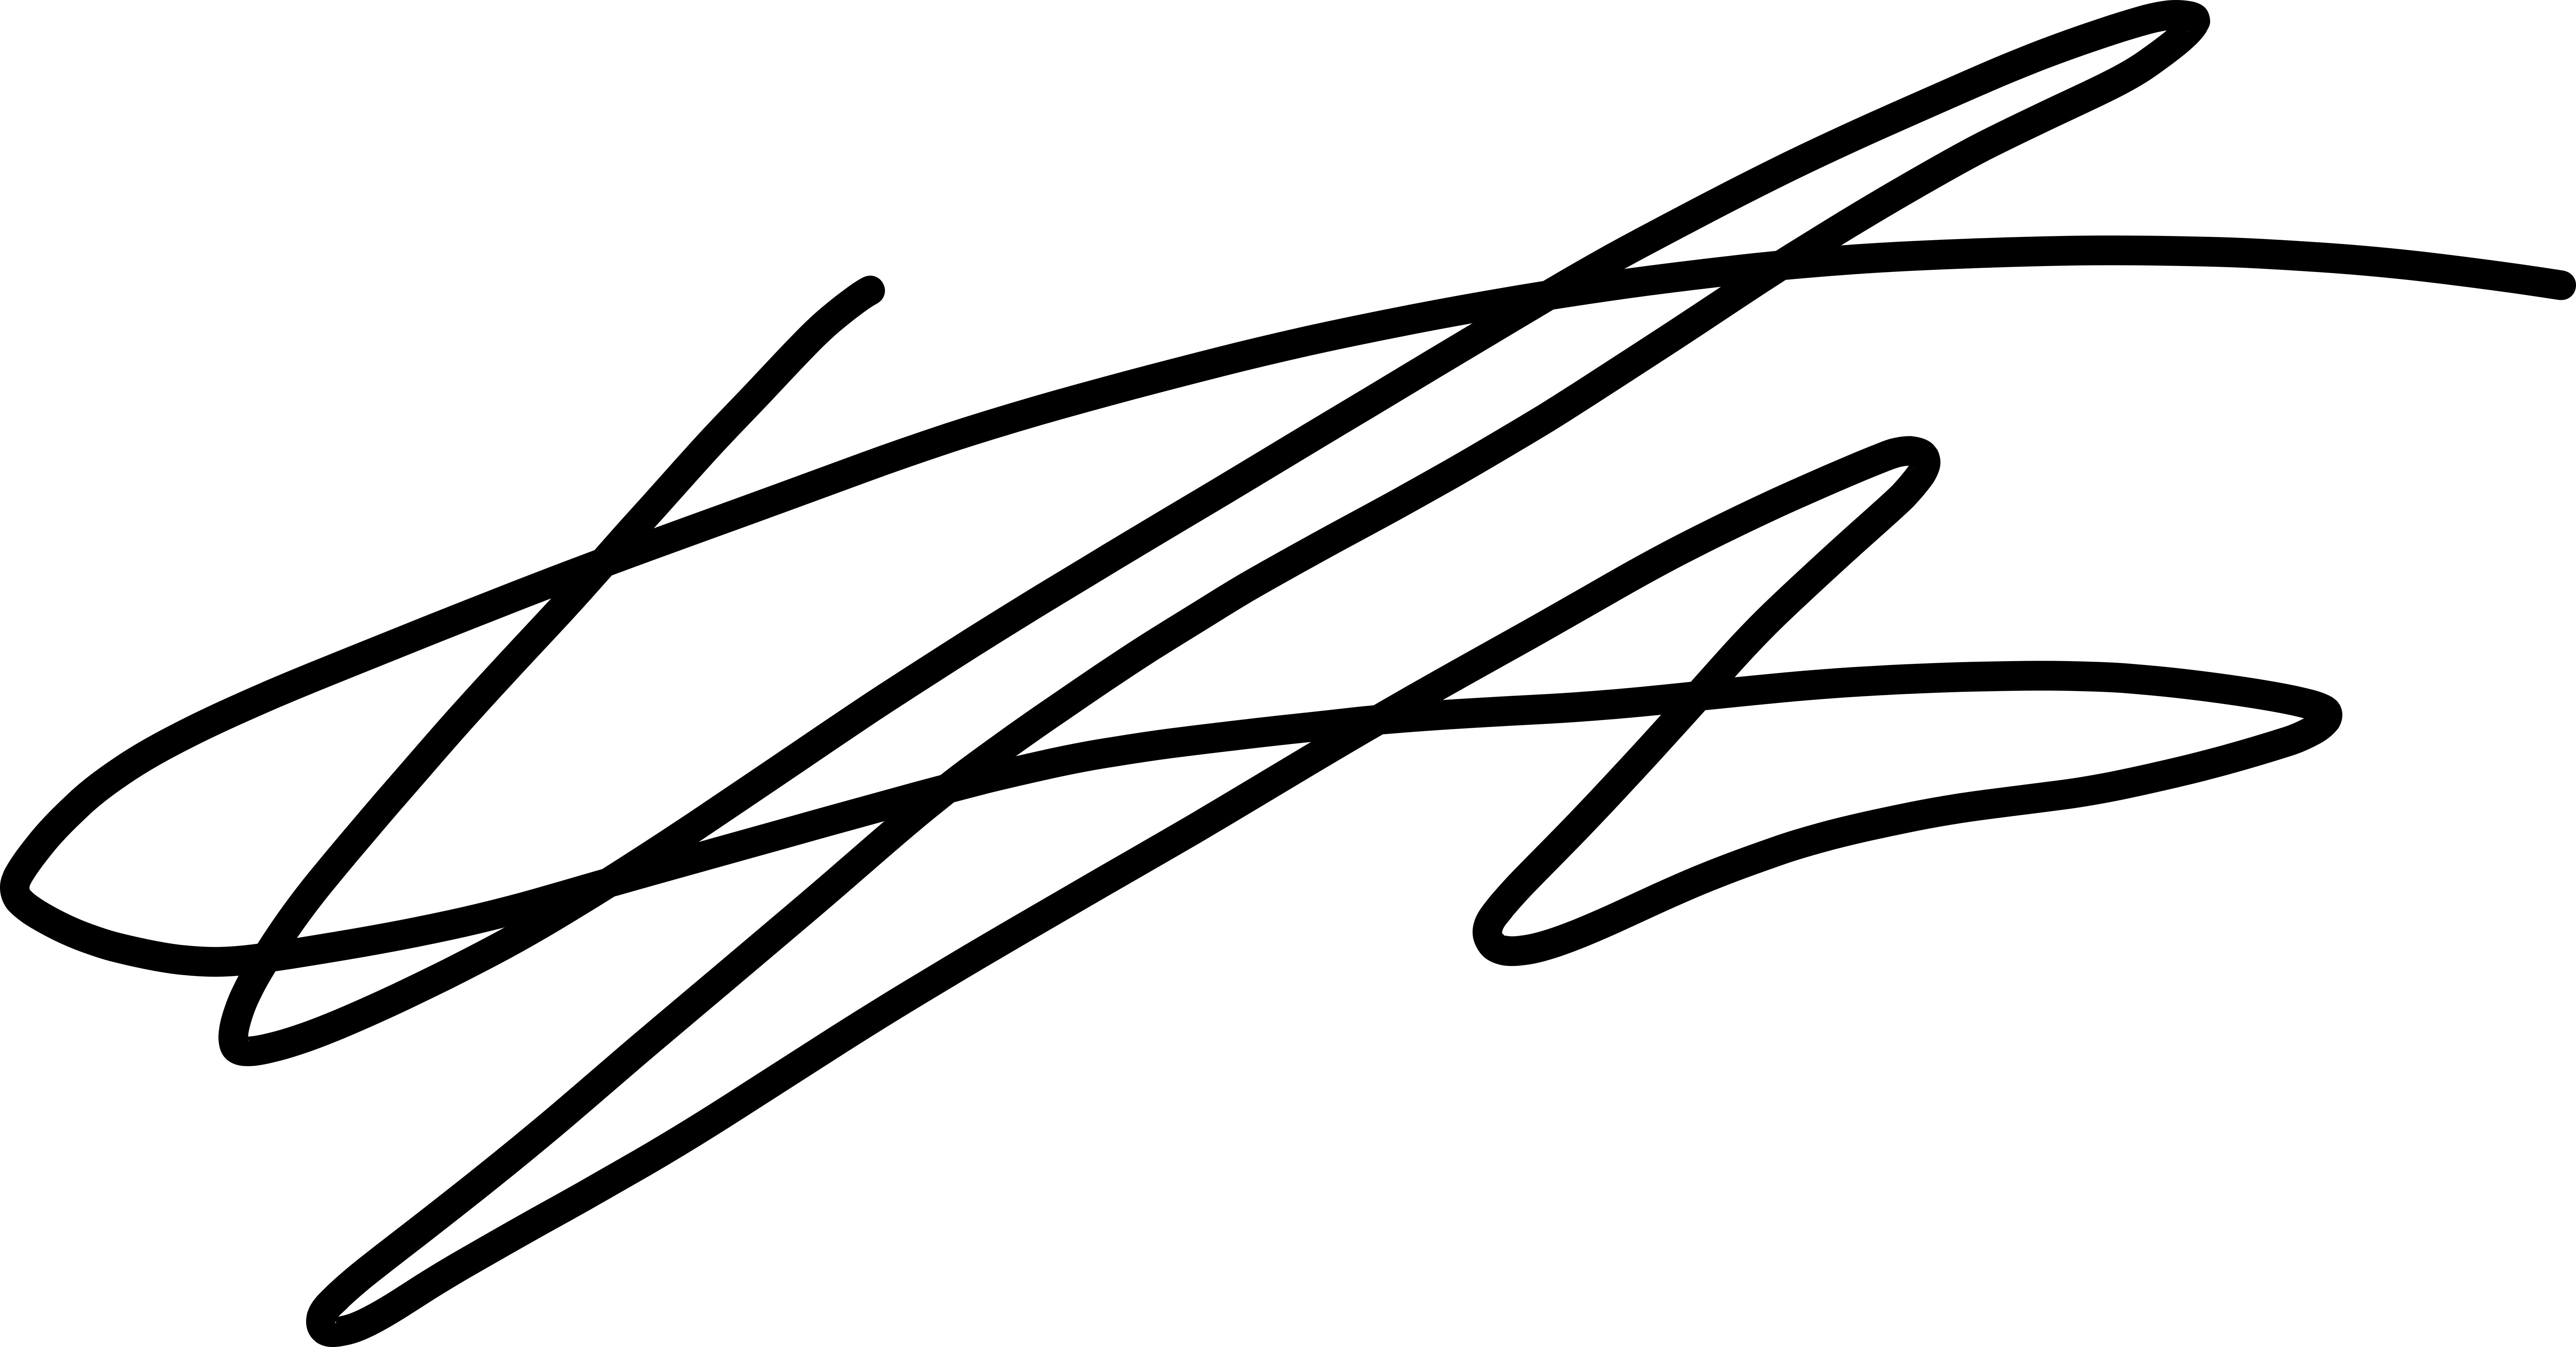
Signature of: lee know